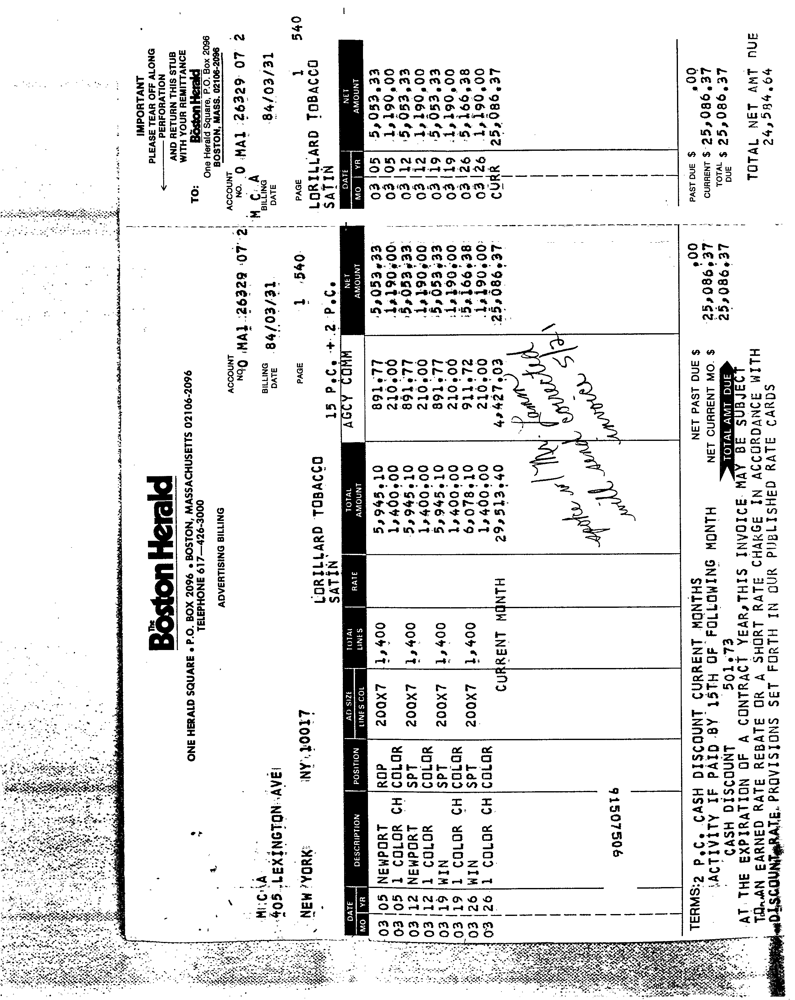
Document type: Invoice